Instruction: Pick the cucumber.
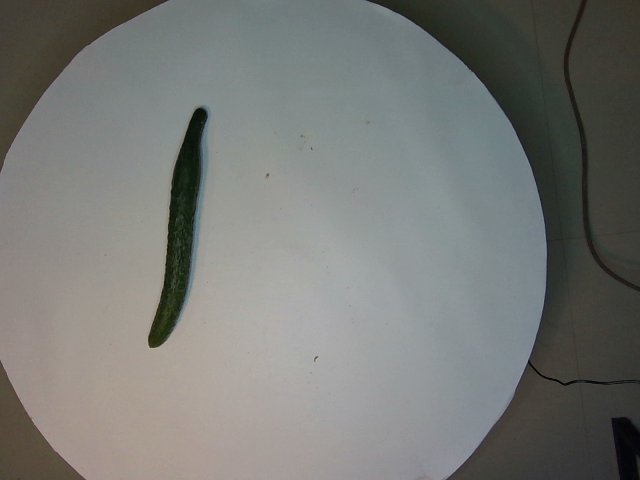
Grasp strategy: vertical